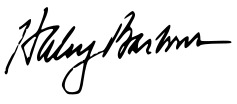
Signature of: haley barbour